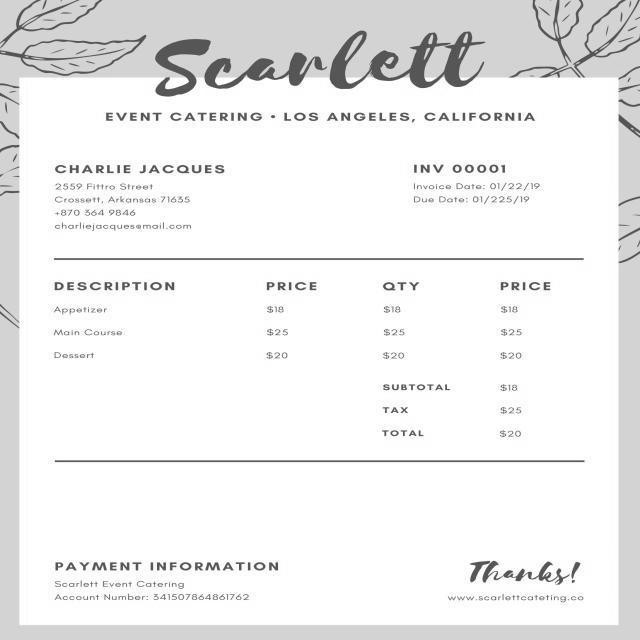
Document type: Invoice